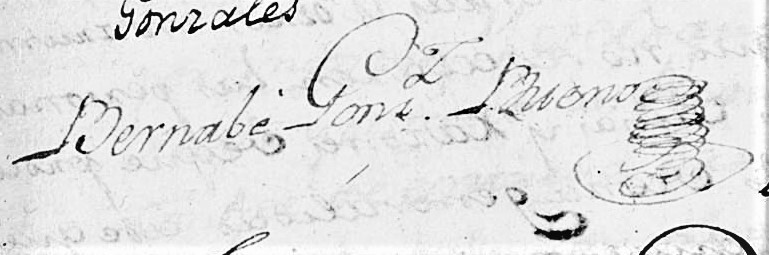
Signature of: bernabé gonzález bueno